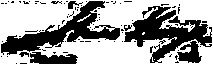
Signature of: john kinzie